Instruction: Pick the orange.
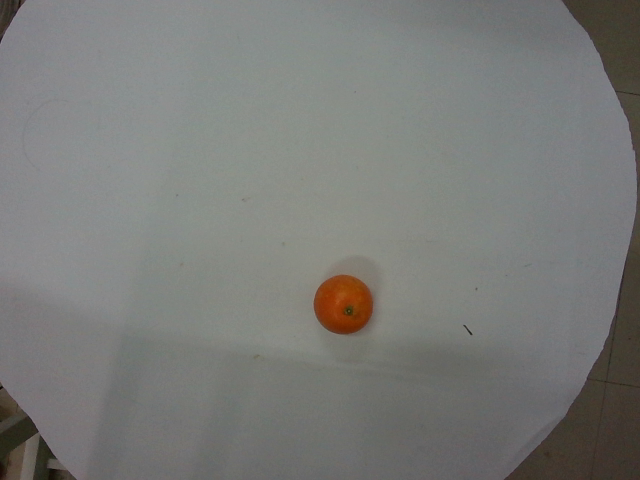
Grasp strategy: vertical